Question: What appears to be the issue?
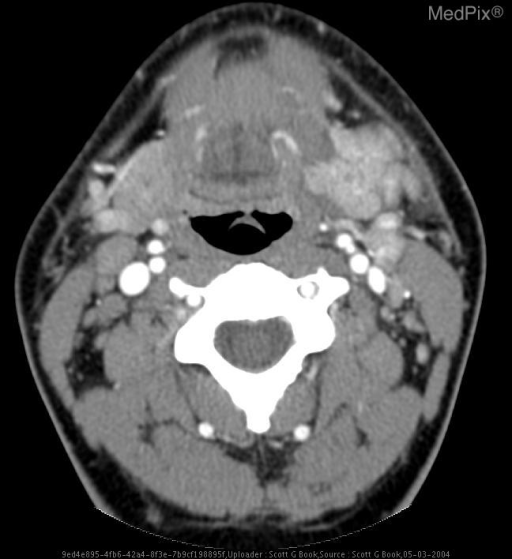
Answer: The findings suggest Enlargement and enhancement of left parotid, submandibular and sublingual glands with inflammatory stranding.  No stones or masses. Reactive cervical adenotpathy seen.. Assymetry in the parotid glands with enlargement, enhancement, and stranding of left parotid gland. - No stones seen.. The patient might have a history of 30 year old male complains of neck soreness and dysphagia with fever..